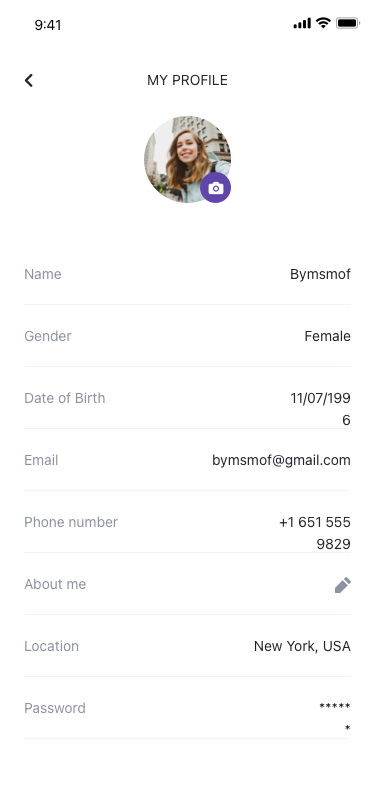
Text in this UI design:
9:41
About me

11/07/1996
Date of Birth

Female
Gender

+1 651 555 9829
Phone number

New York, USA
Location

******
Password

bymsmof@gmail.com
Email

Bymsmof
Name

MY PROFILE